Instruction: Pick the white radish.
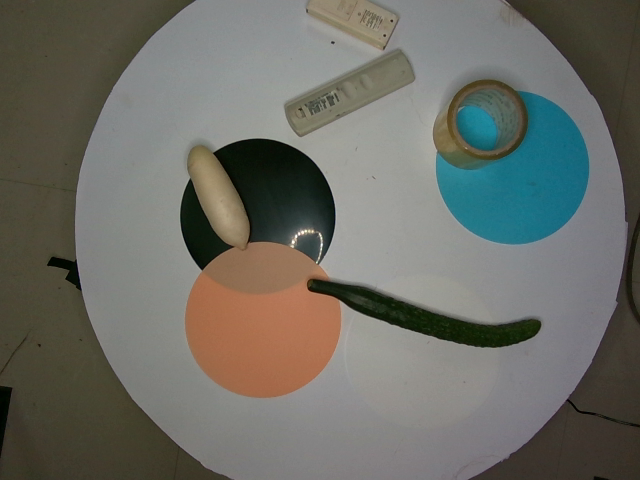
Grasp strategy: vertical